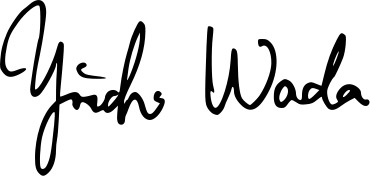
Signature of: yoichi wada